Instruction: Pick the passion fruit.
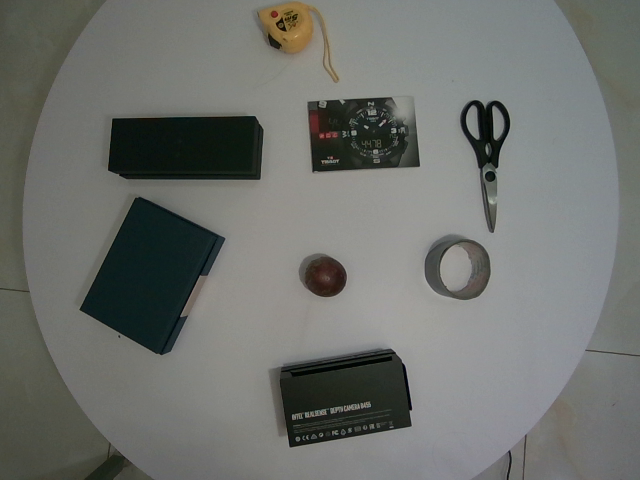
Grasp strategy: vertical